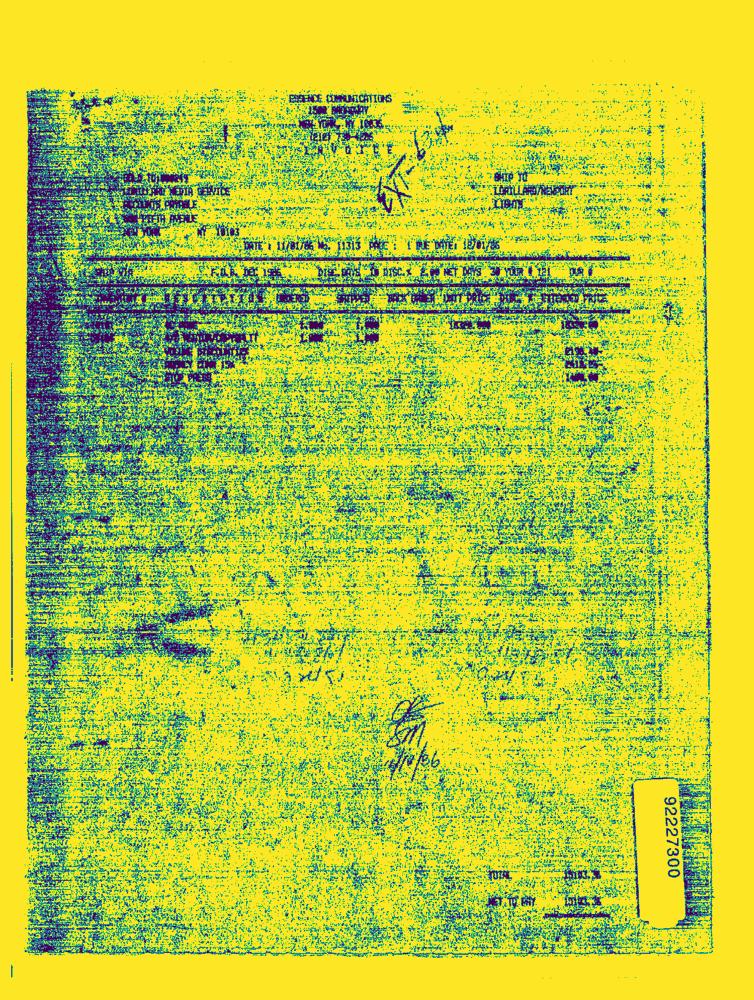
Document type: Invoice-Doc